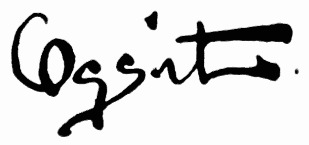
Signature of: madeleine deslandes